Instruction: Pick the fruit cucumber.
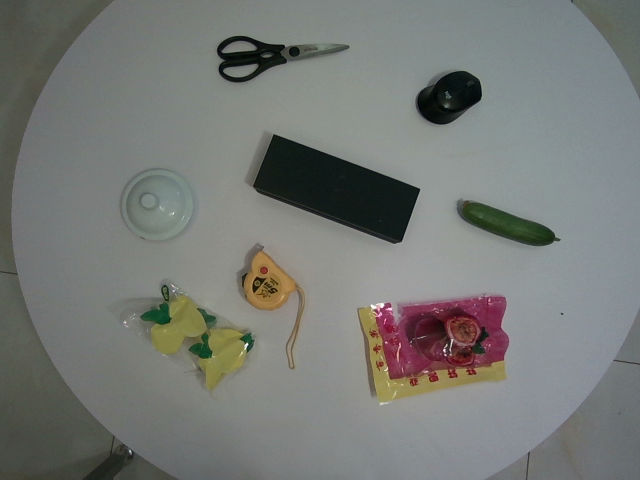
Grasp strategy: vertical